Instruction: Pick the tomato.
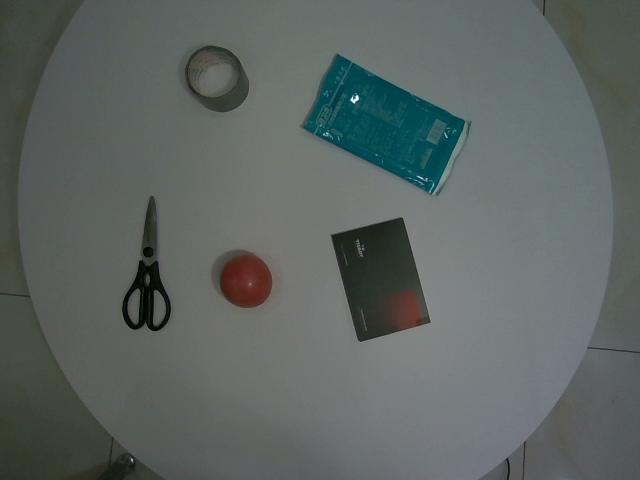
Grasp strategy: vertical